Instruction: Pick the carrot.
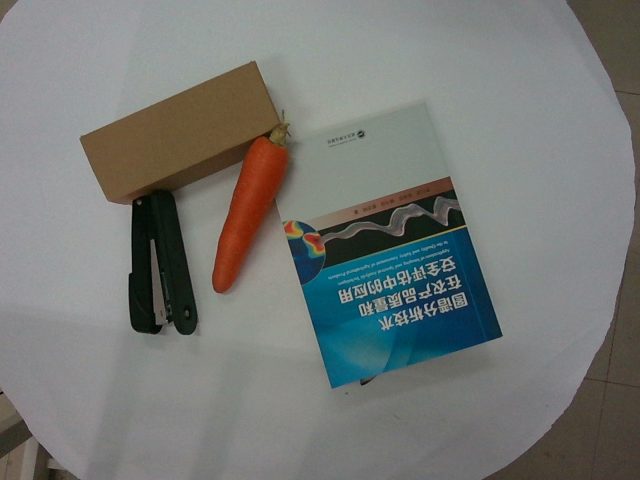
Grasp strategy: vertical